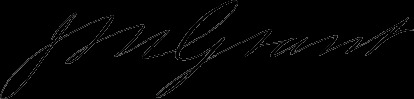
Signature of: jedediah m grant